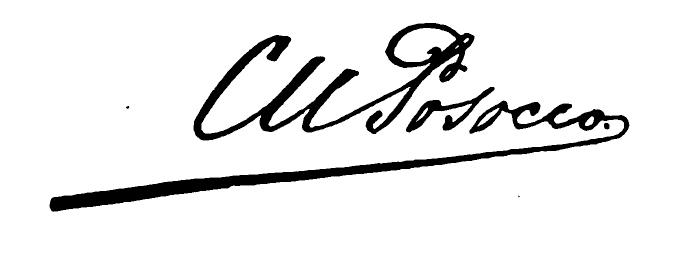
Signature of: cesare ugo posocco